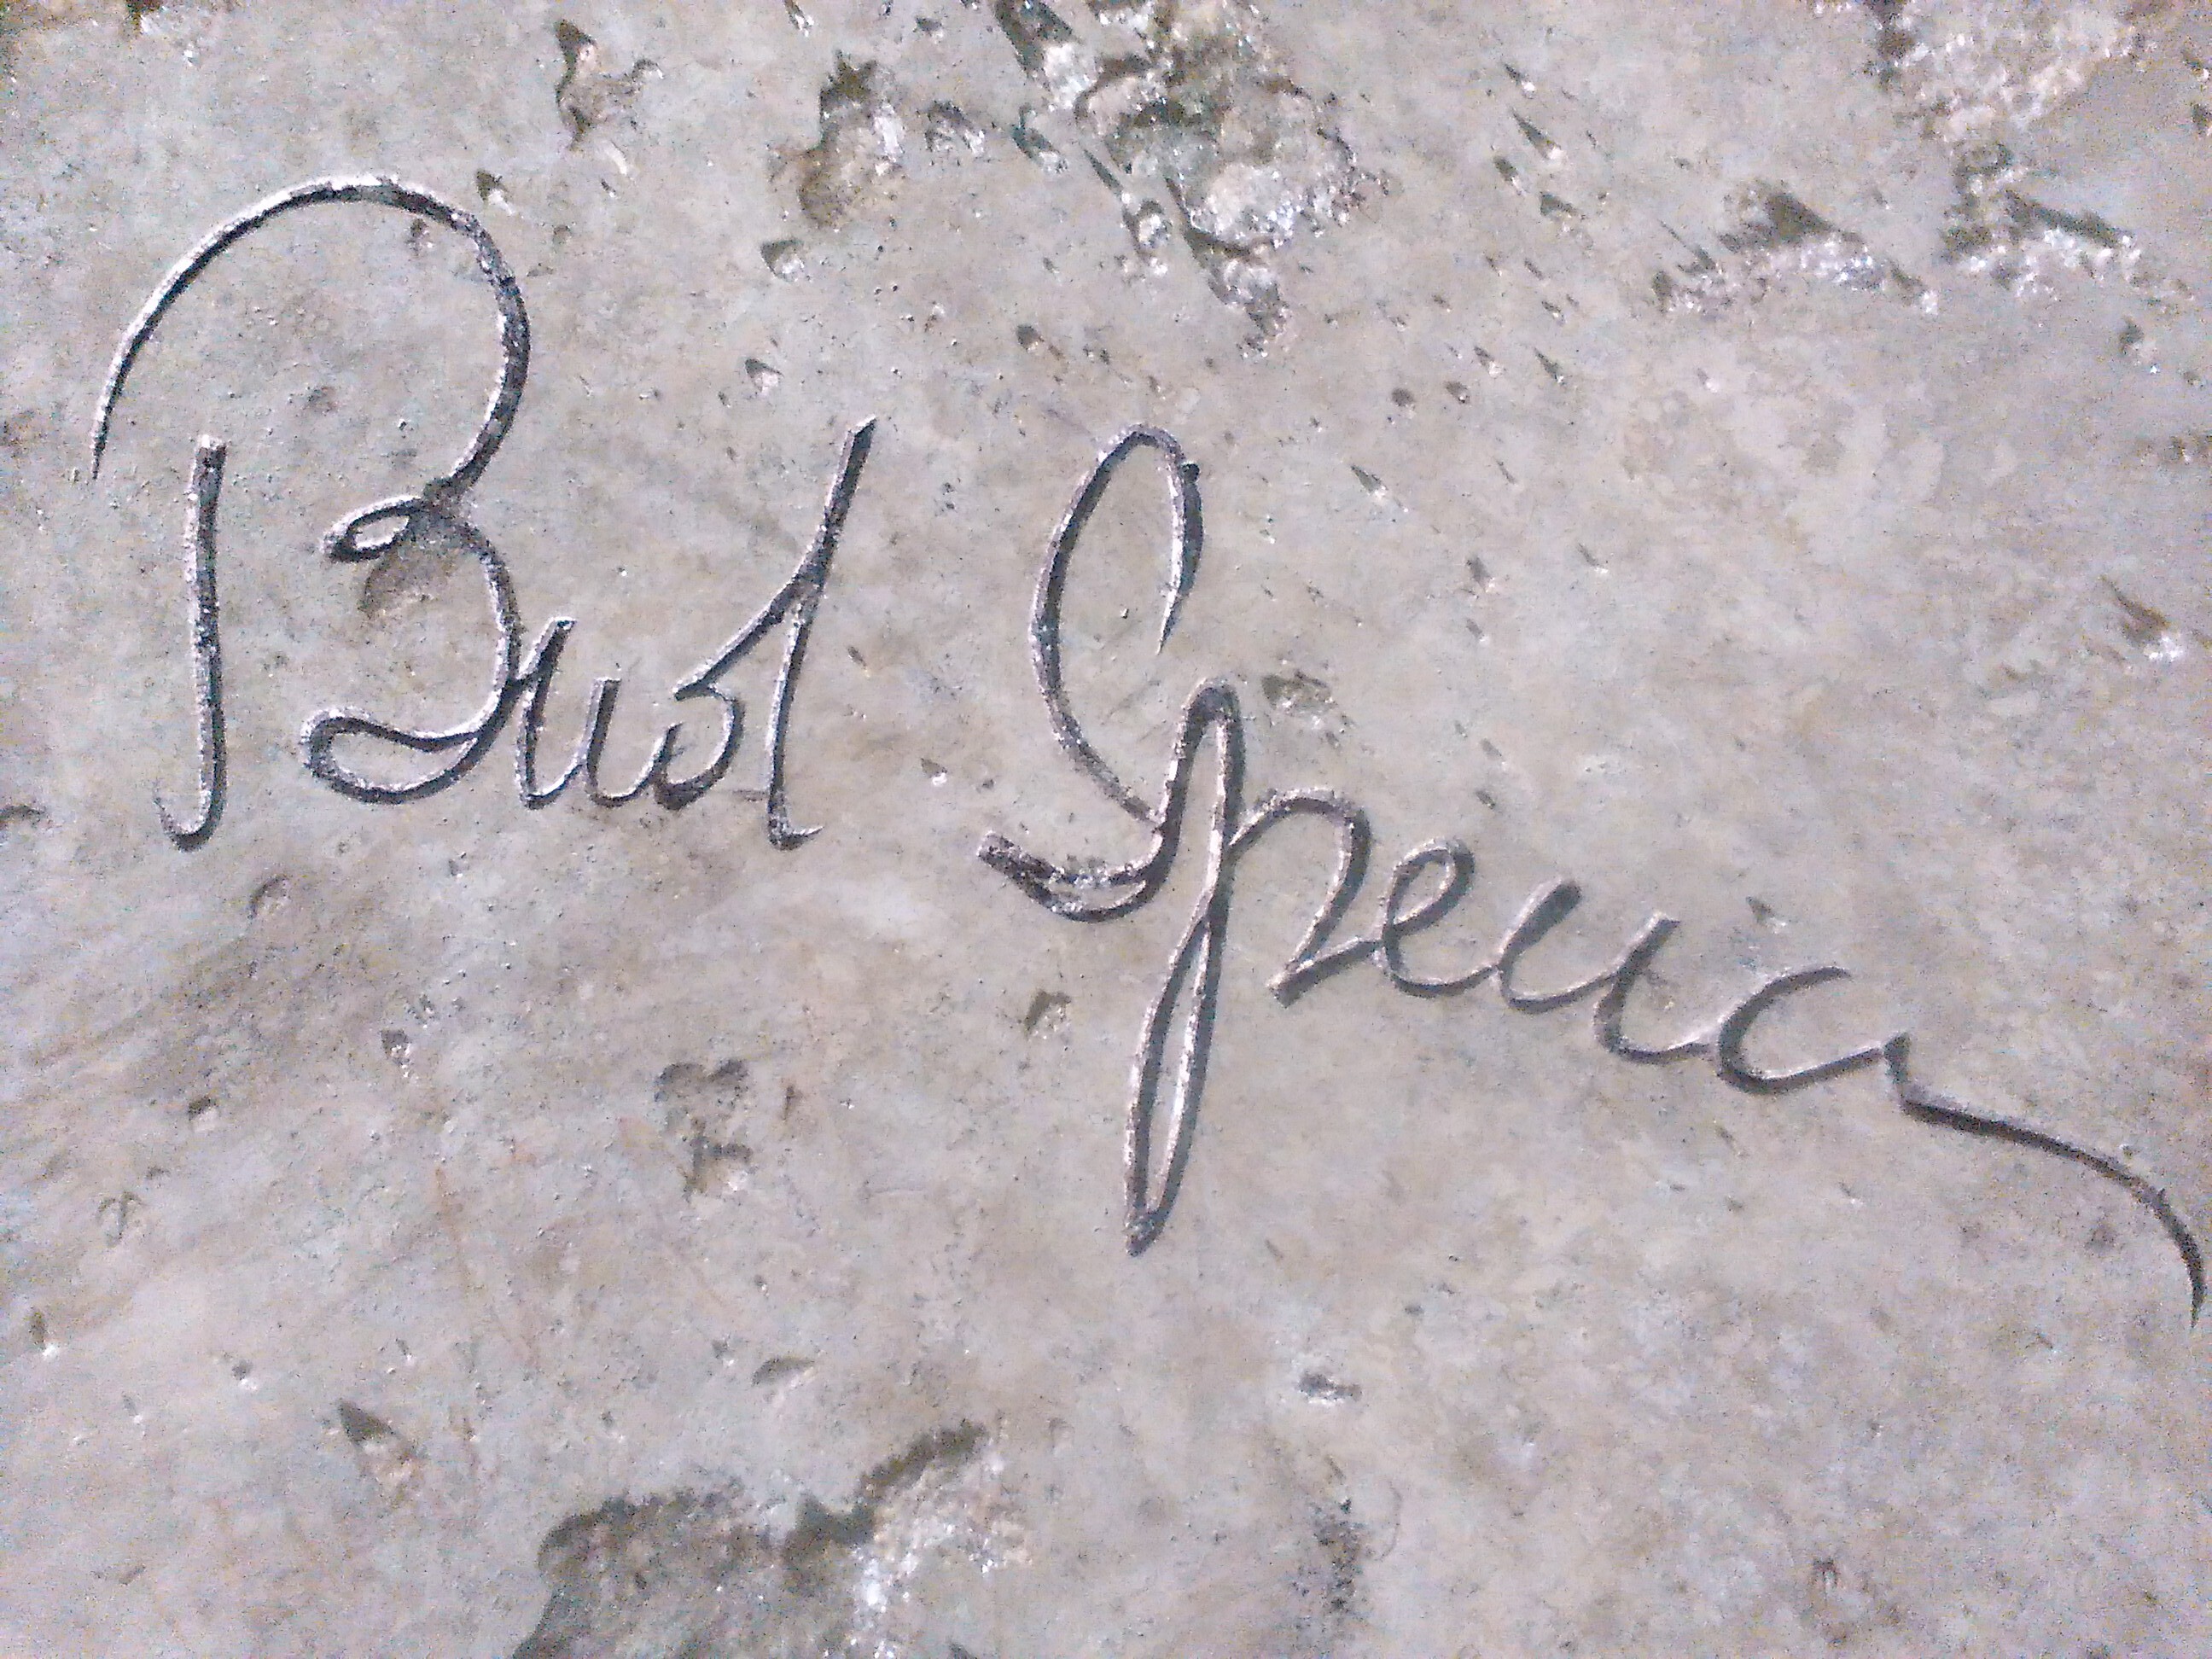
Signature of: bud spencer